Question: What is the name of the tenant mentioned in the document?
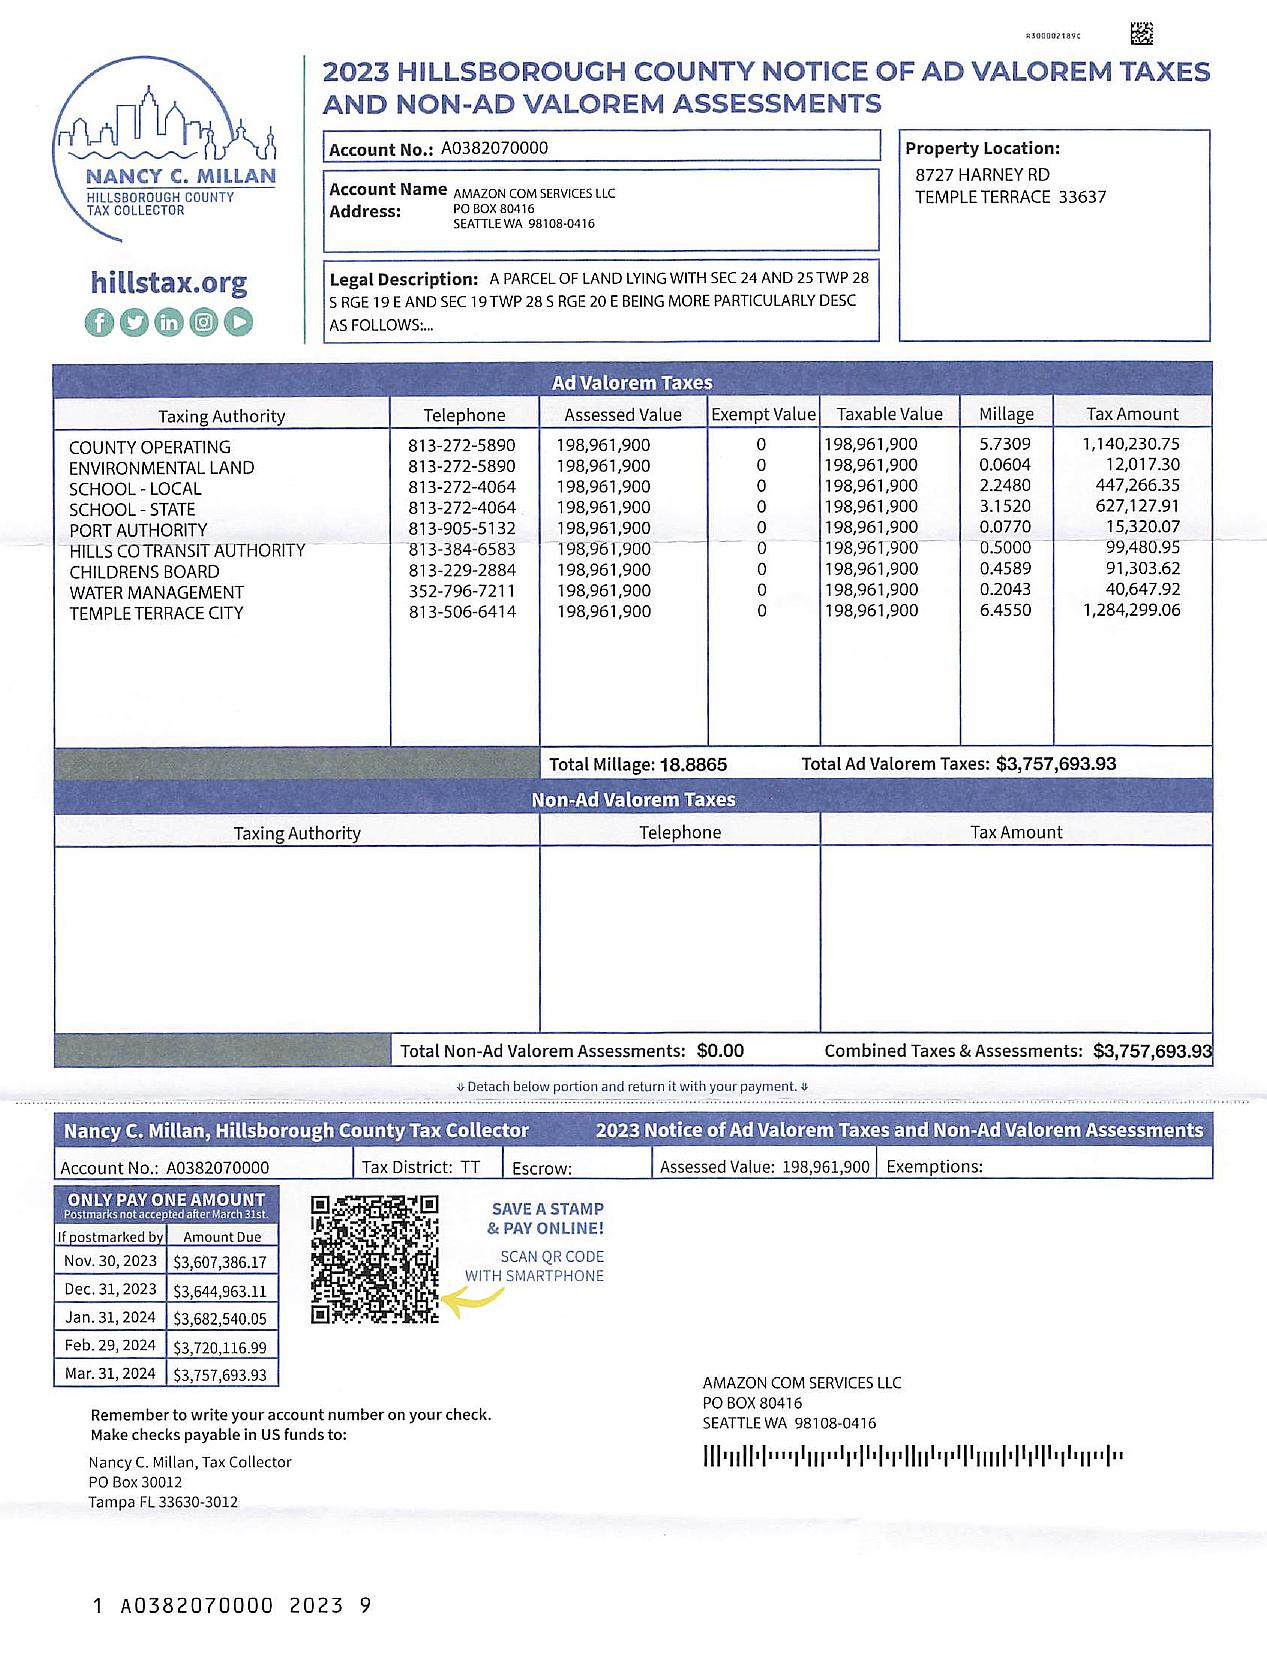
Answer: "AMAZON COM SERVICES LLC"